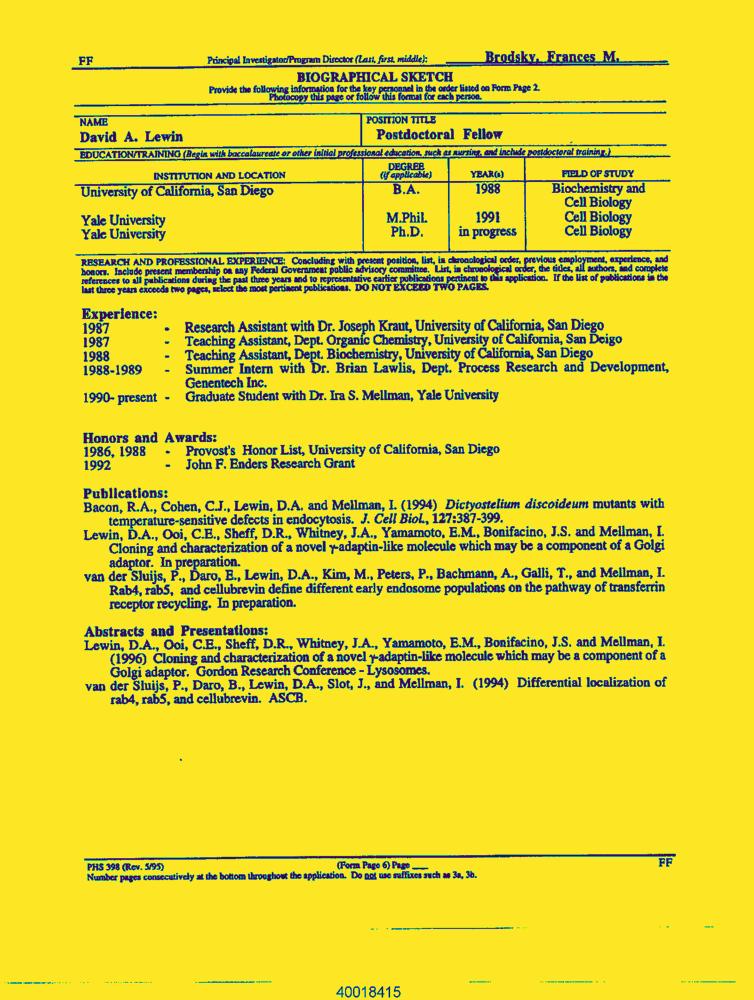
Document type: Resume-Doc